Question: In what way does the history help explain the case?
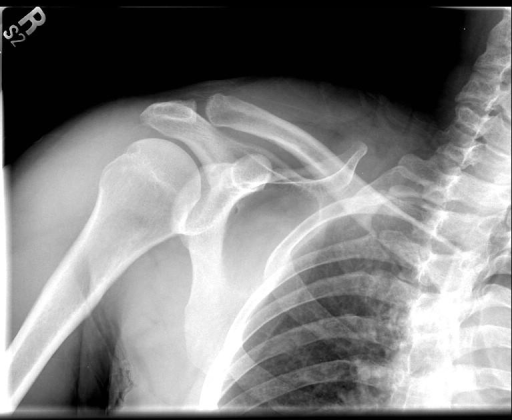
Answer: The patient's history of 42 yo man presents with onset of right shoulder pain for two years, combined with right upper extremity numbness and tingling. is key in understanding the case.